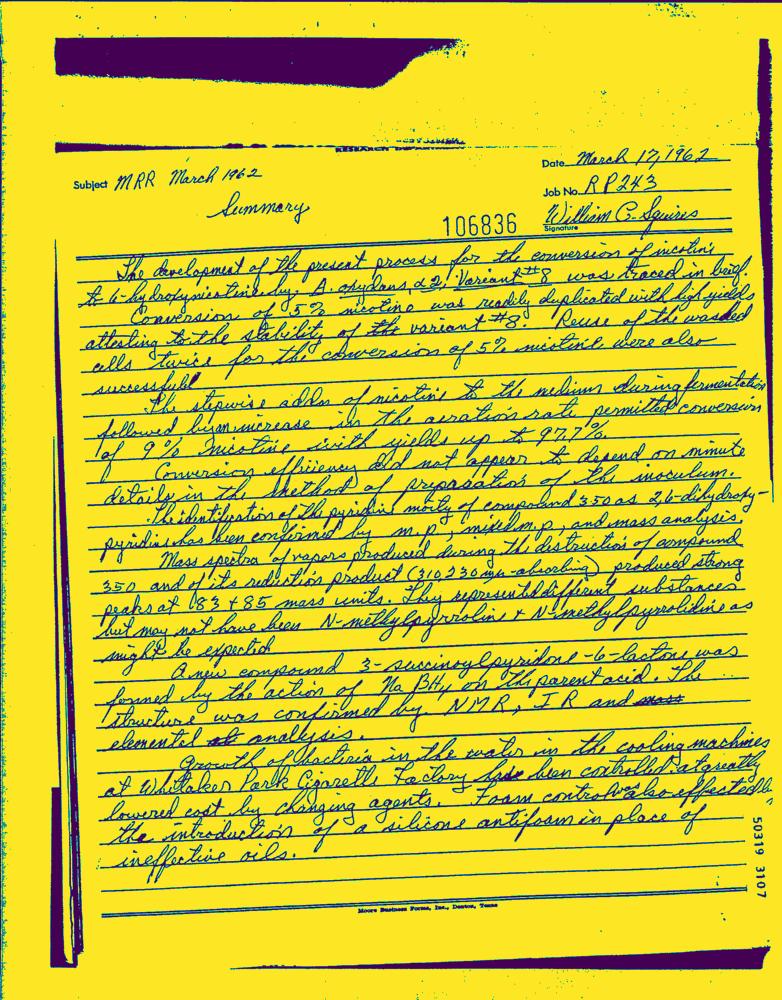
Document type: Hand-Written